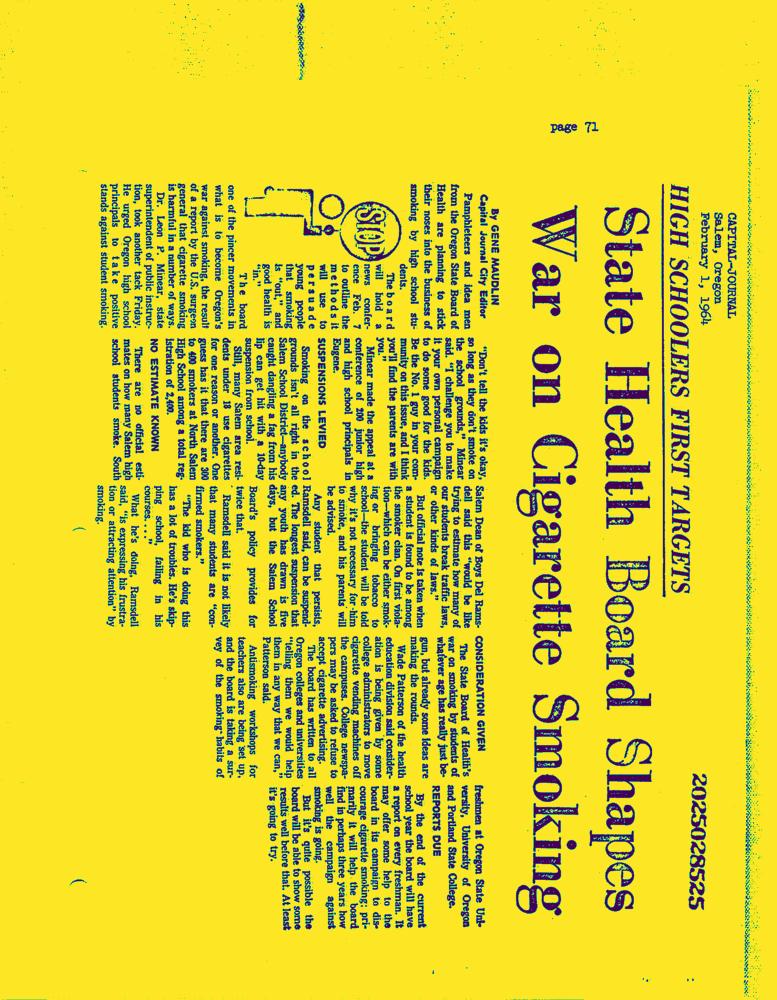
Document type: News-Article